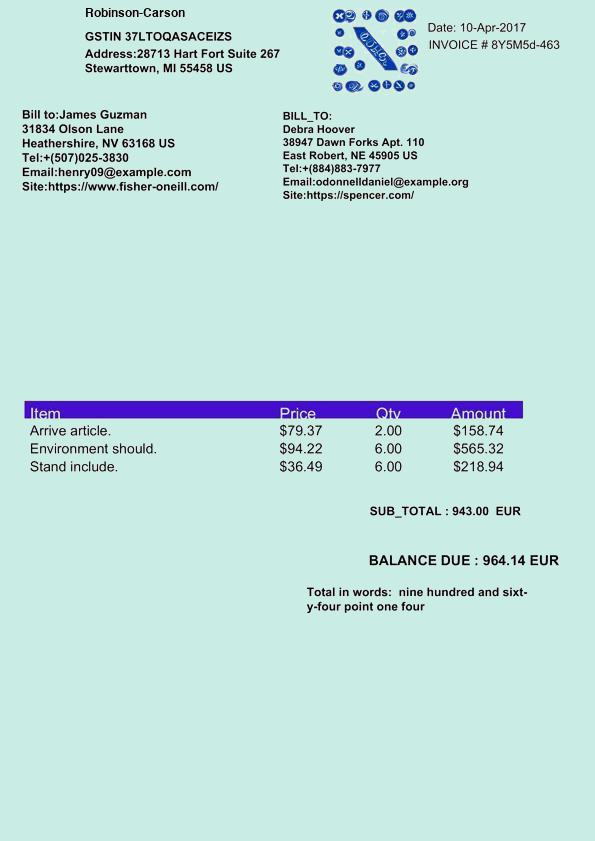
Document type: Invoice